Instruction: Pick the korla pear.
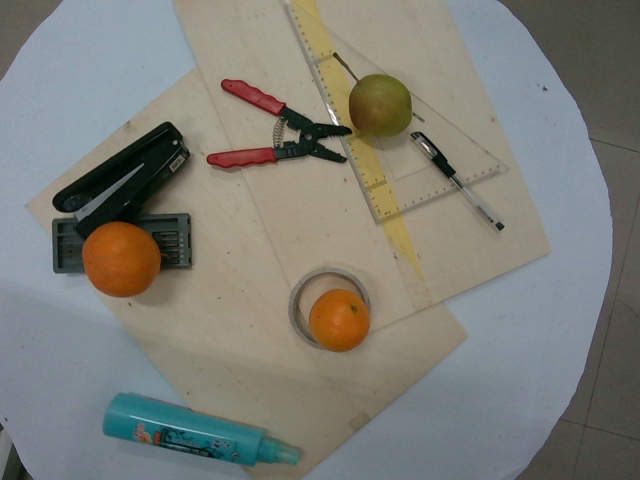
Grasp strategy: vertical